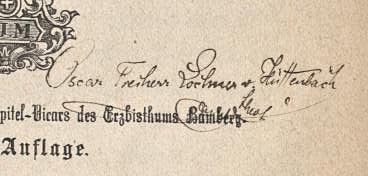
Signature of: oscar lochner von hüttenbach